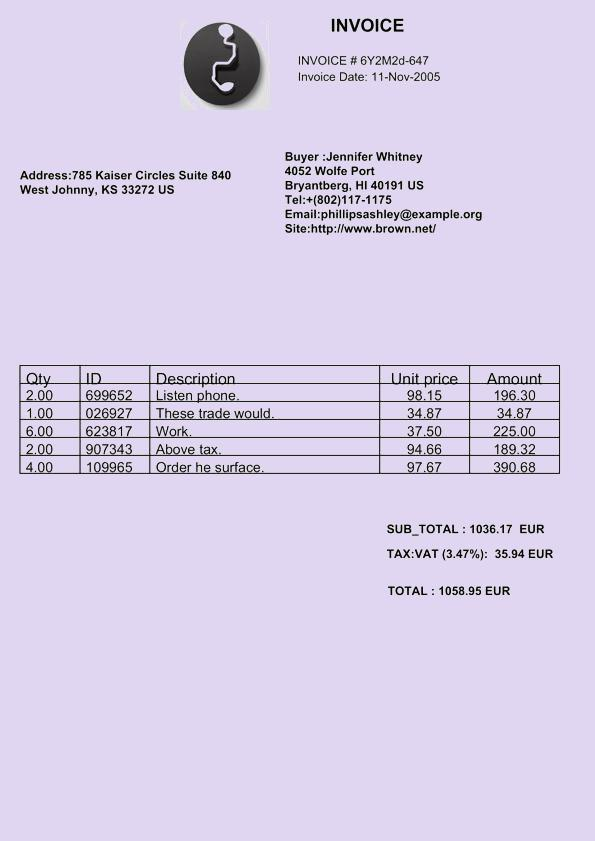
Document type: Invoice